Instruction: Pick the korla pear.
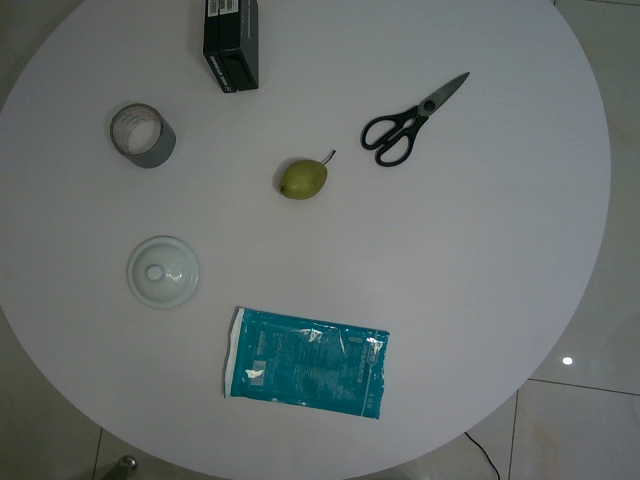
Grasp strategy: vertical